Question: What do the imaging results show?
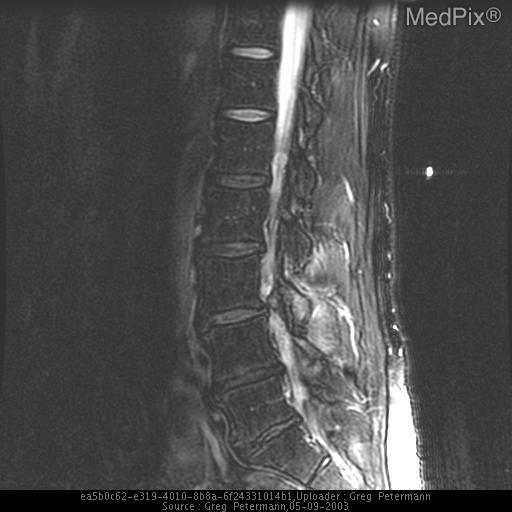
Answer: The imaging shows non enhancing cystic lesion, hypointense signal on T1 and hyperintense on T2 adjacent to a degenerative facet multiple MRI images showing nonenhancing cystic mass adjacent to degenerative facets.